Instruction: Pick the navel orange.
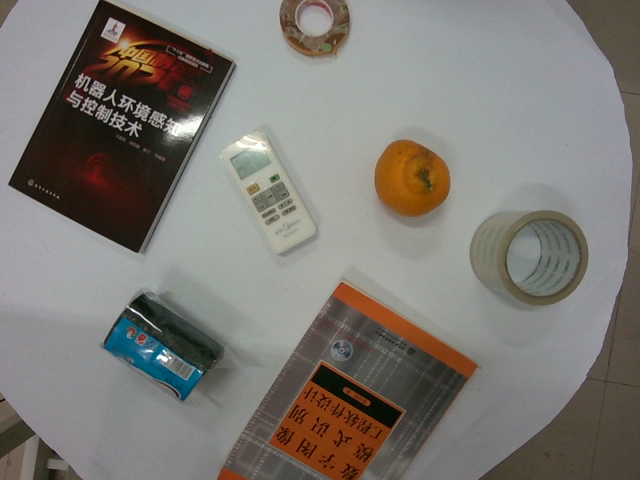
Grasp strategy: vertical